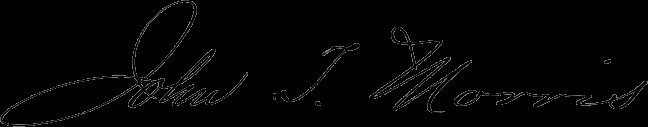
Signature of: john thompson morris